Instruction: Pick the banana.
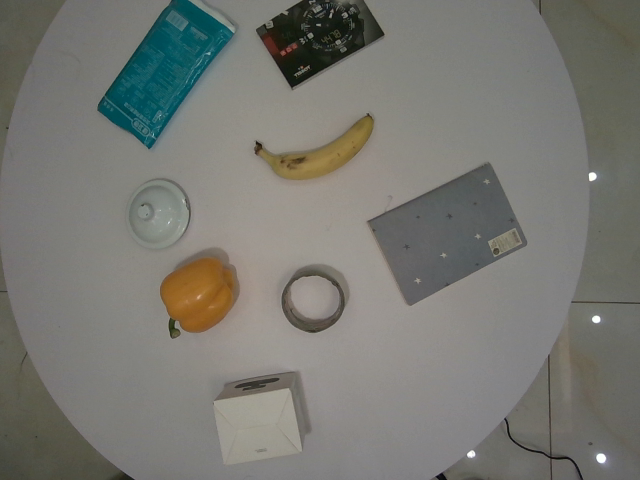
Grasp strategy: vertical